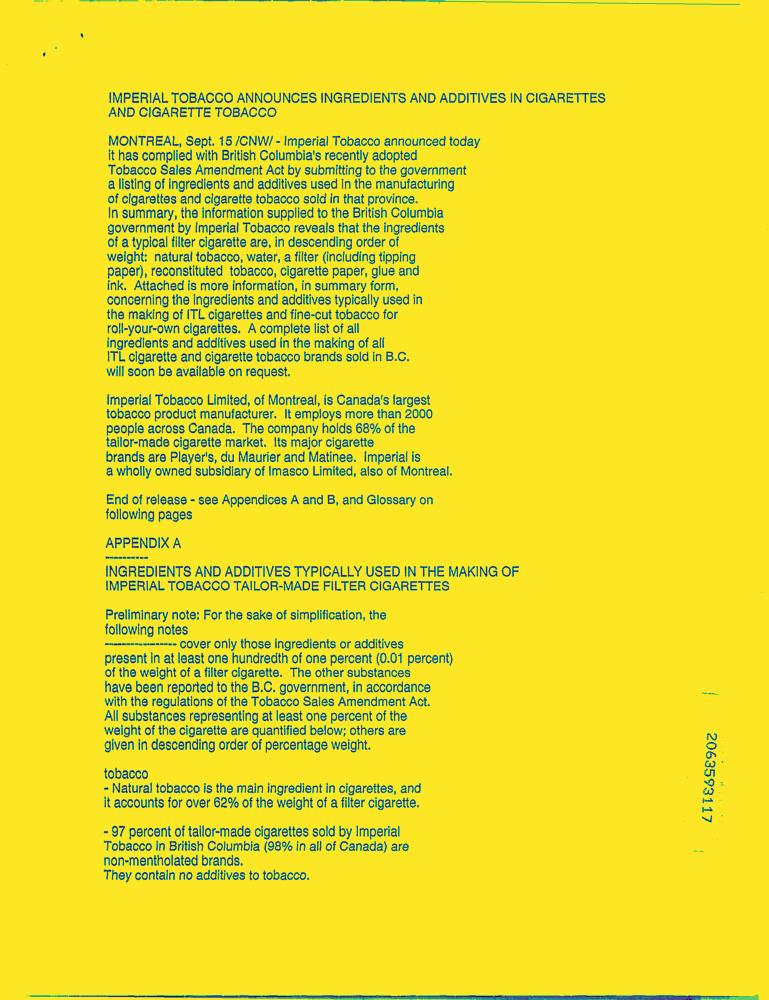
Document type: News-Article